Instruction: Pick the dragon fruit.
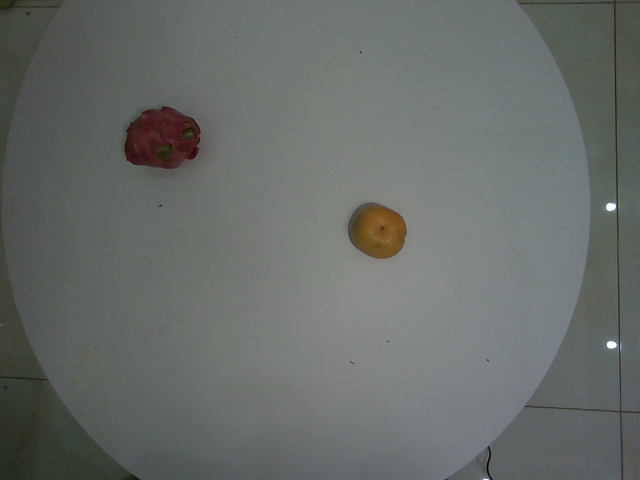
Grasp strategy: vertical